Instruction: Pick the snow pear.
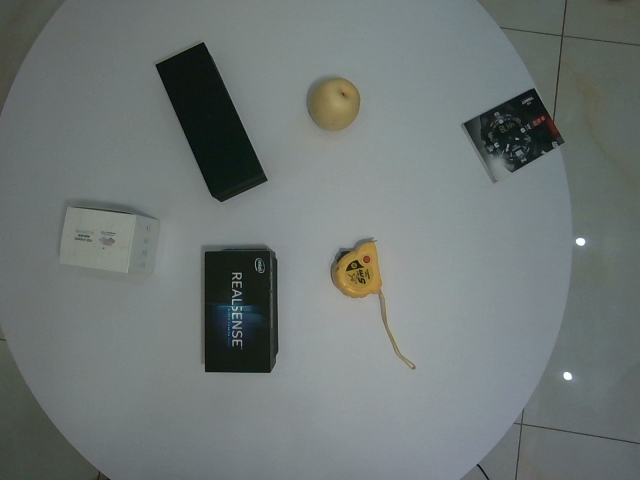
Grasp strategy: vertical